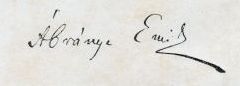
Signature of: emil ábrányi